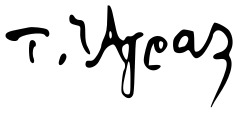
Signature of: tellos agras